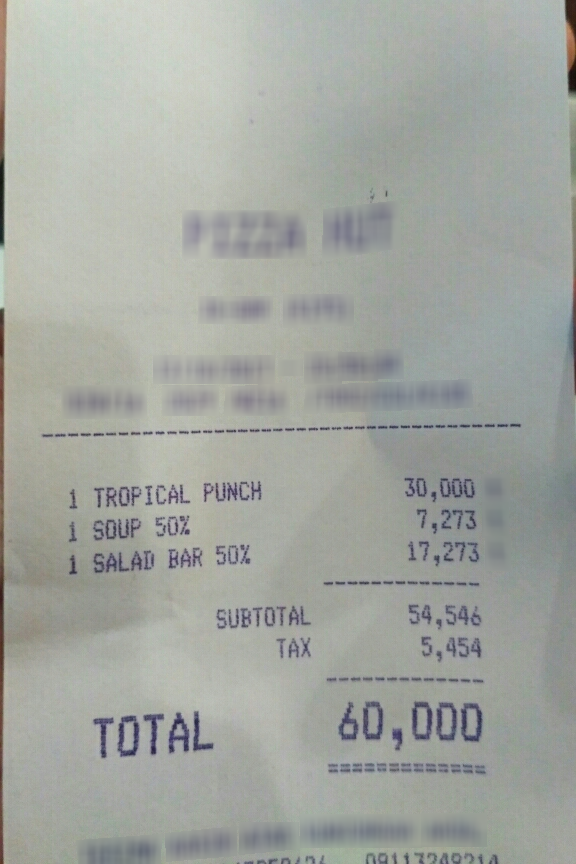
Number of items: 3
Subtotal: 54,546
Tax: 5,454
Total: 60,000
OCR text regions:
text: TROPICAL
text: PUNCH
text: 1
text: 30,000
text: SUBTOTAL
text: 54,546
text: TAX
text: 5,454
text: TOTAL
text: 60,000
text: SOUP
text: 50%
text: 1
text: 7,273
text: SALAD
text: BAR
text: 50%
text: 1
text: 17,273